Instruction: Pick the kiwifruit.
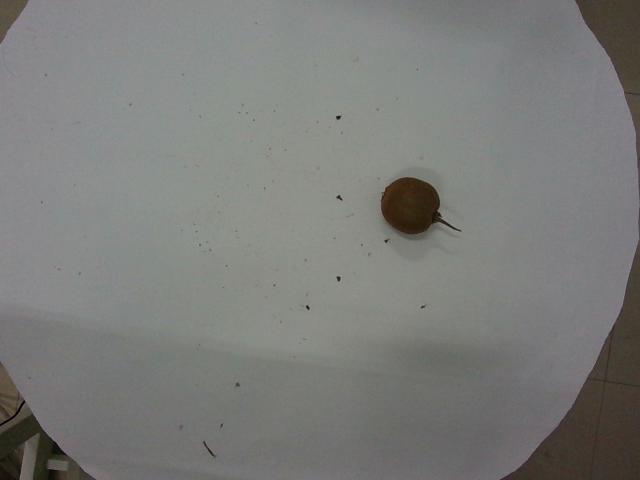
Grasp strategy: vertical